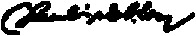
Signature of: claude dablon